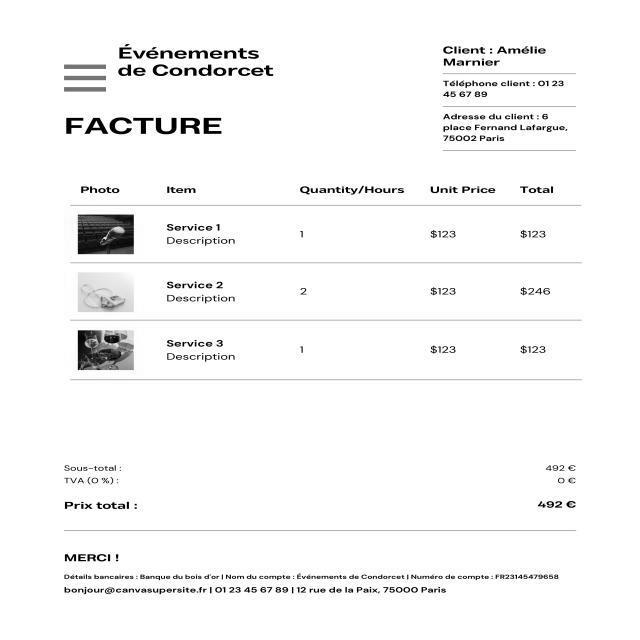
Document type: Invoice